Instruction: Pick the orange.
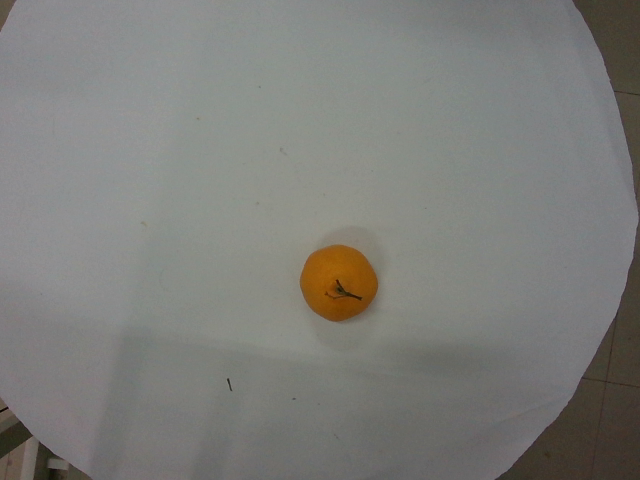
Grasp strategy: vertical